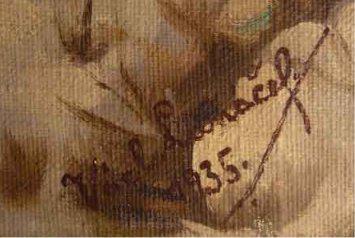
Signature of: václav luňáček